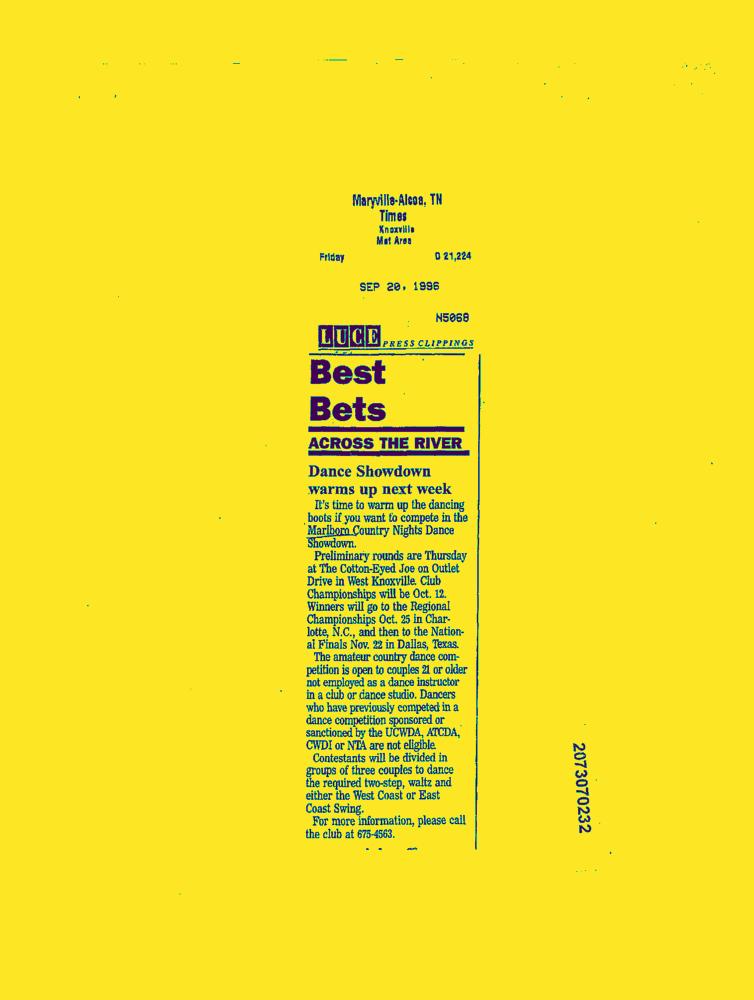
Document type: News-Article